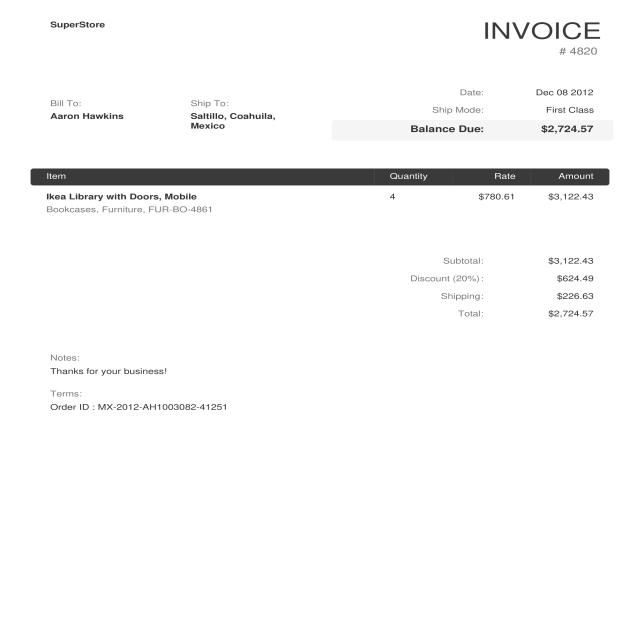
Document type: Invoice